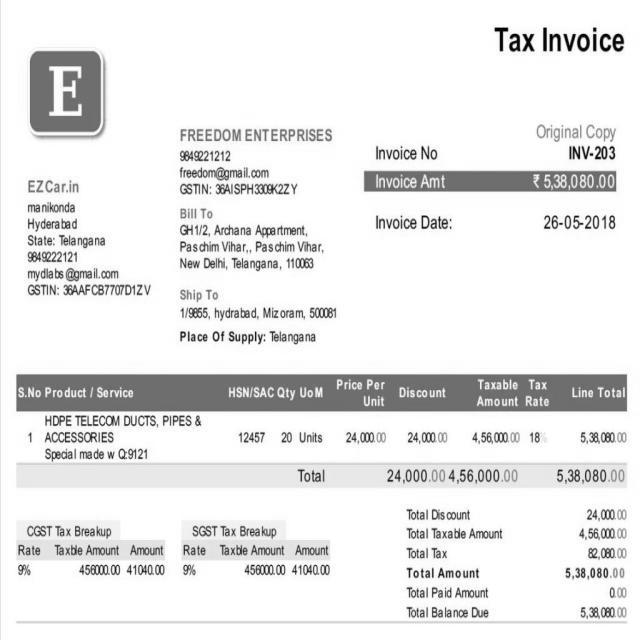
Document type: Invoice